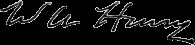
Signature of: william arnon henry